Question: What jurisdiction, city, or county is the document associated with?
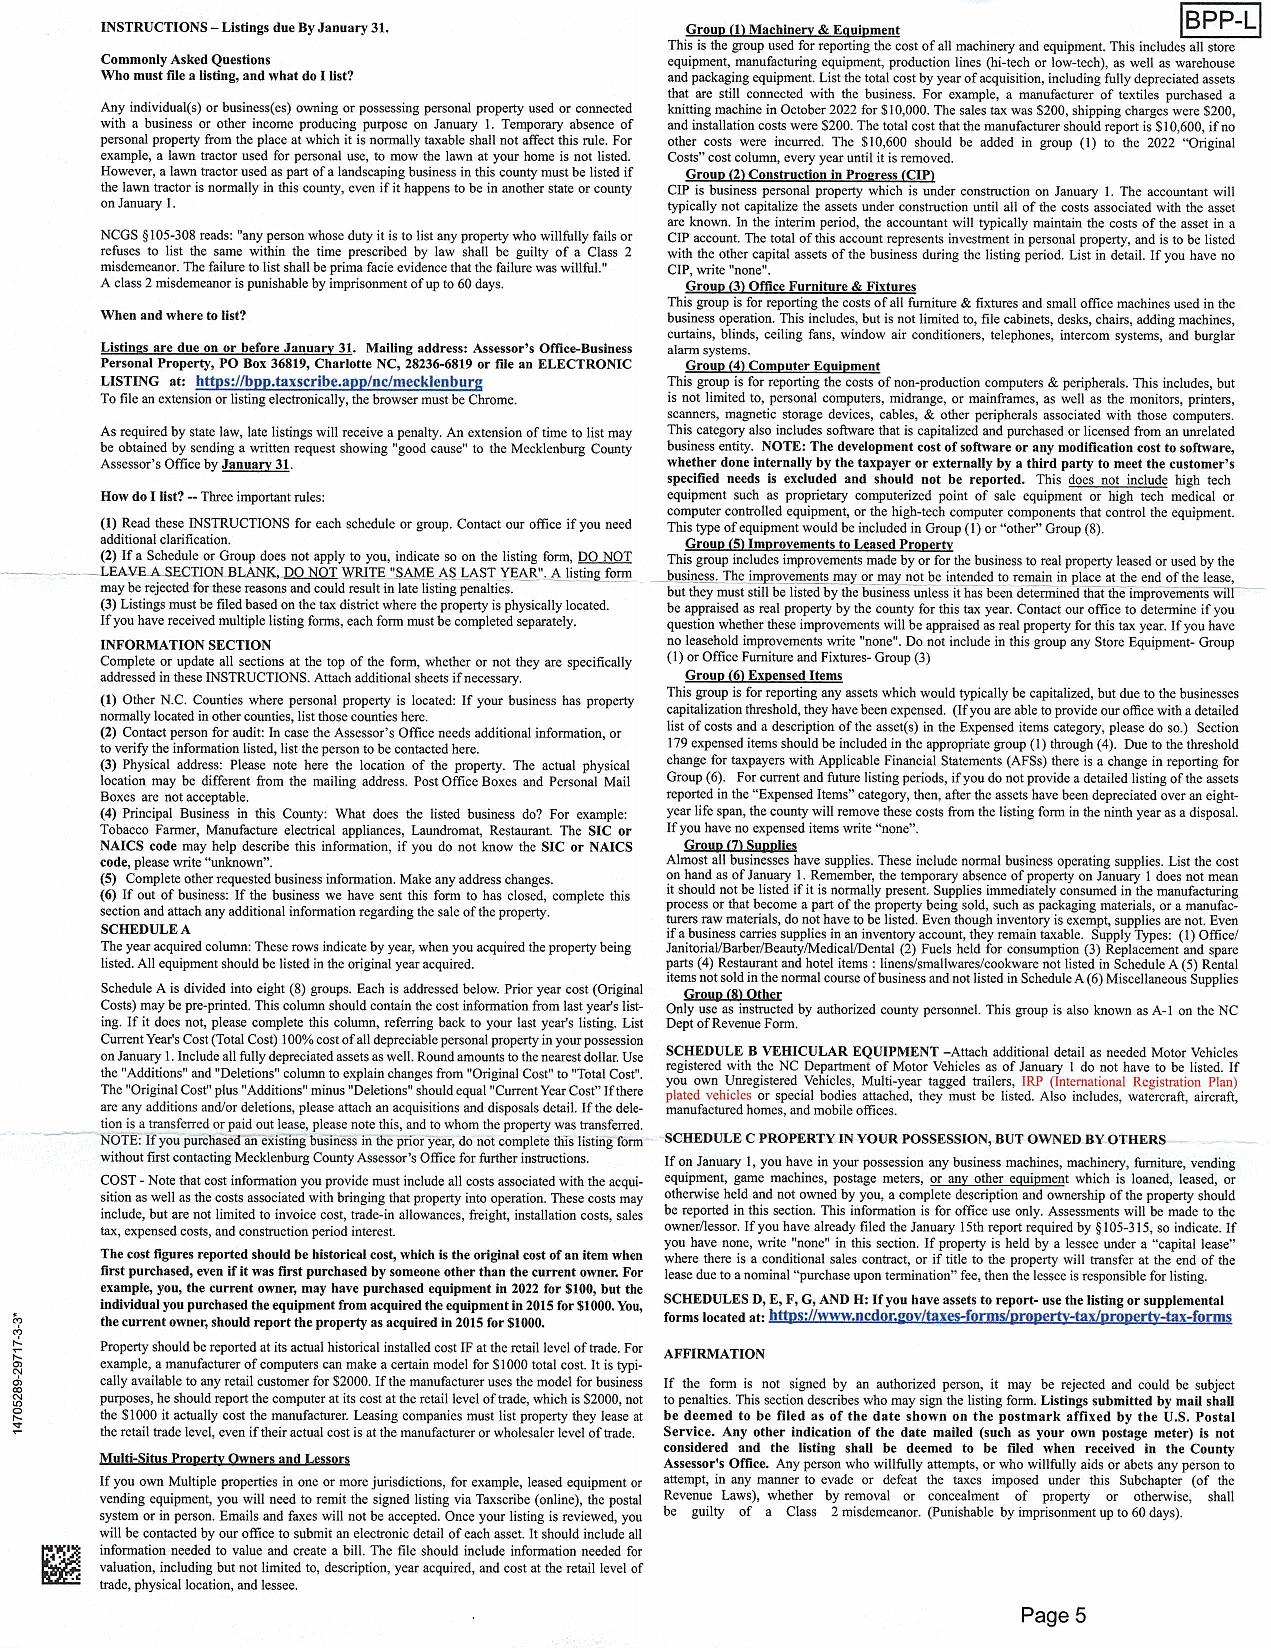
Answer: "Mecklenburg County"